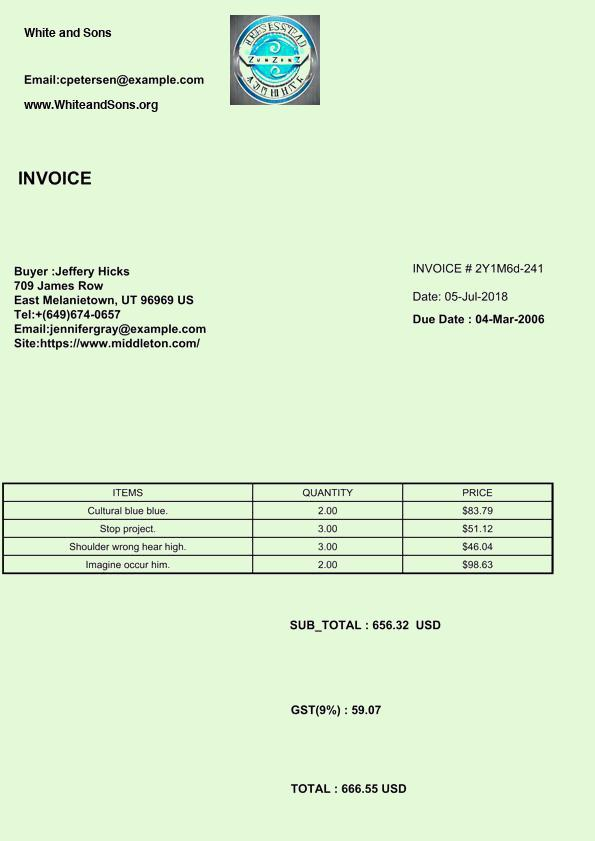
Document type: Invoice